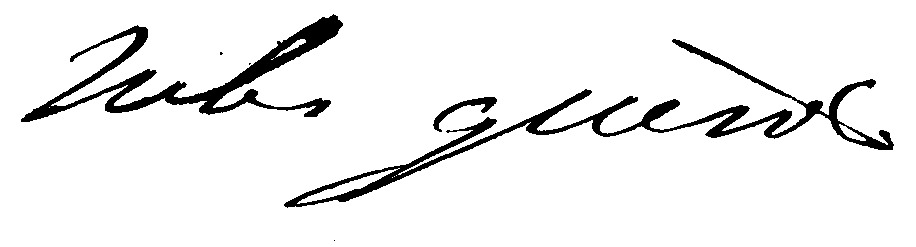
Signature of: jules guesde